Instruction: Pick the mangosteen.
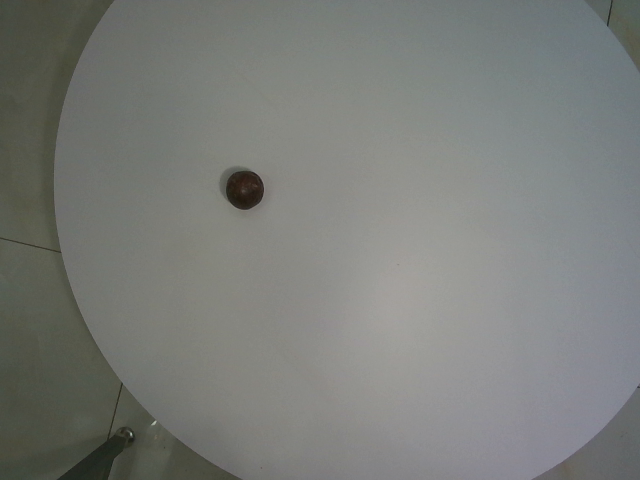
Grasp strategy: vertical